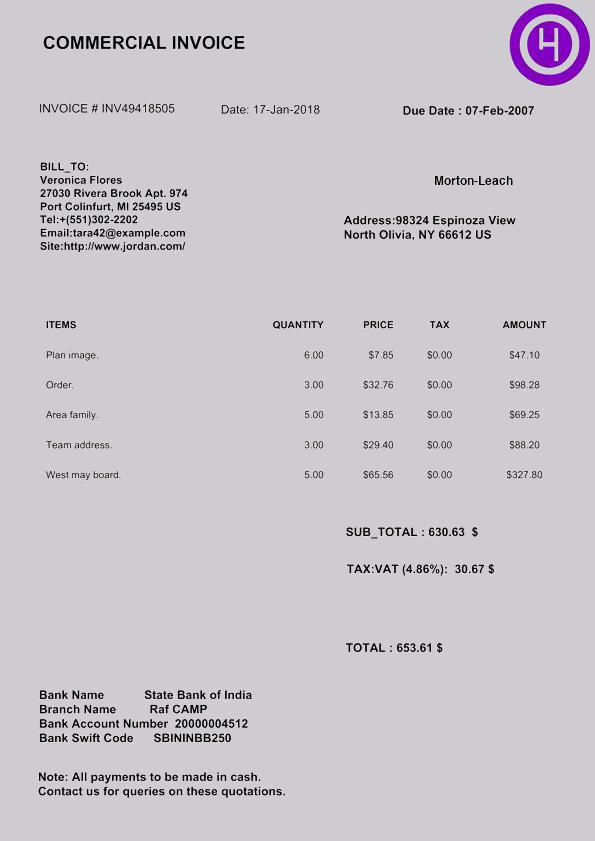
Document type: Invoice